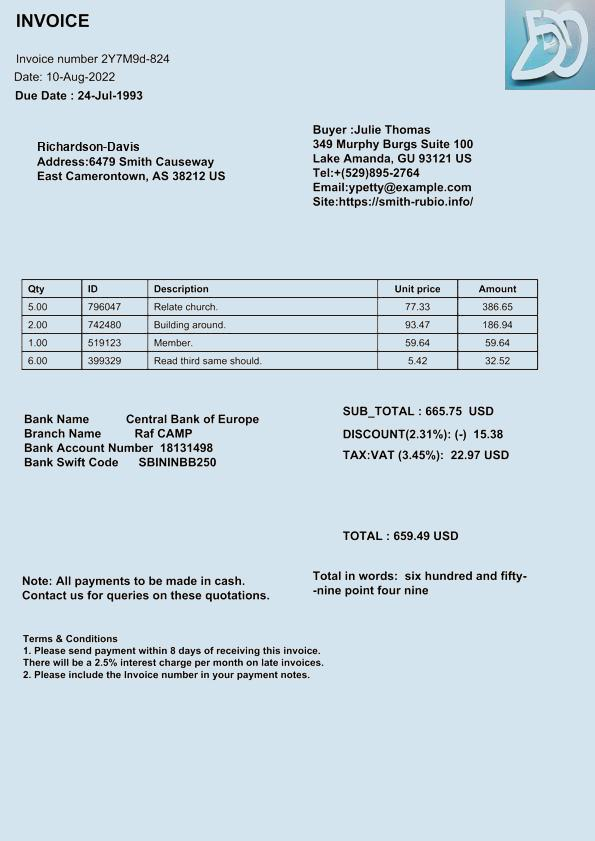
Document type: Invoice